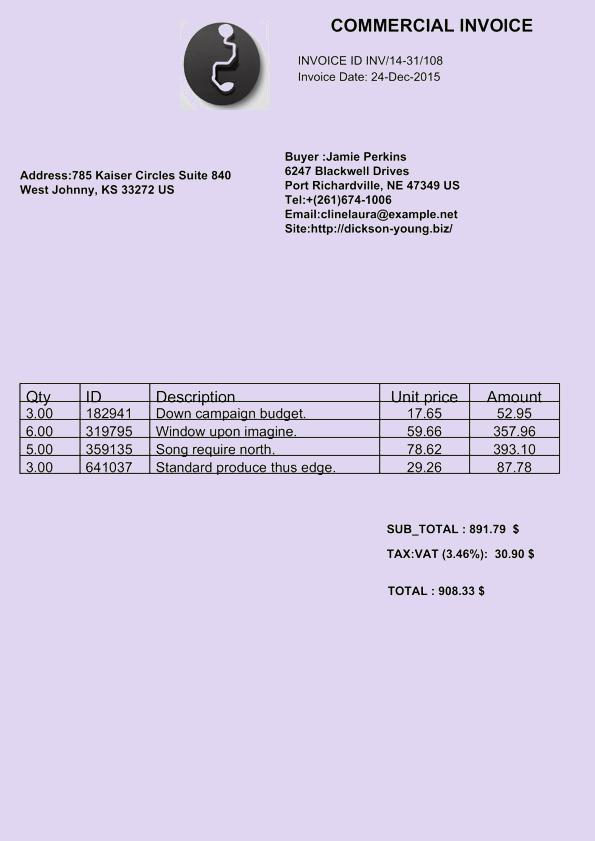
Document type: Invoice